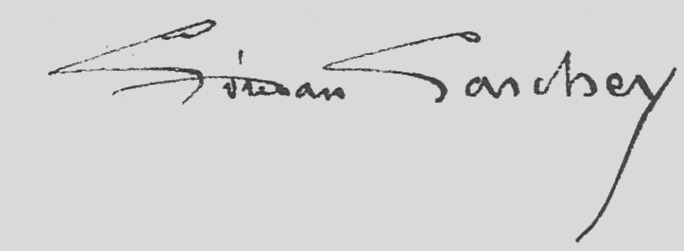
Signature of: lorédan larchey